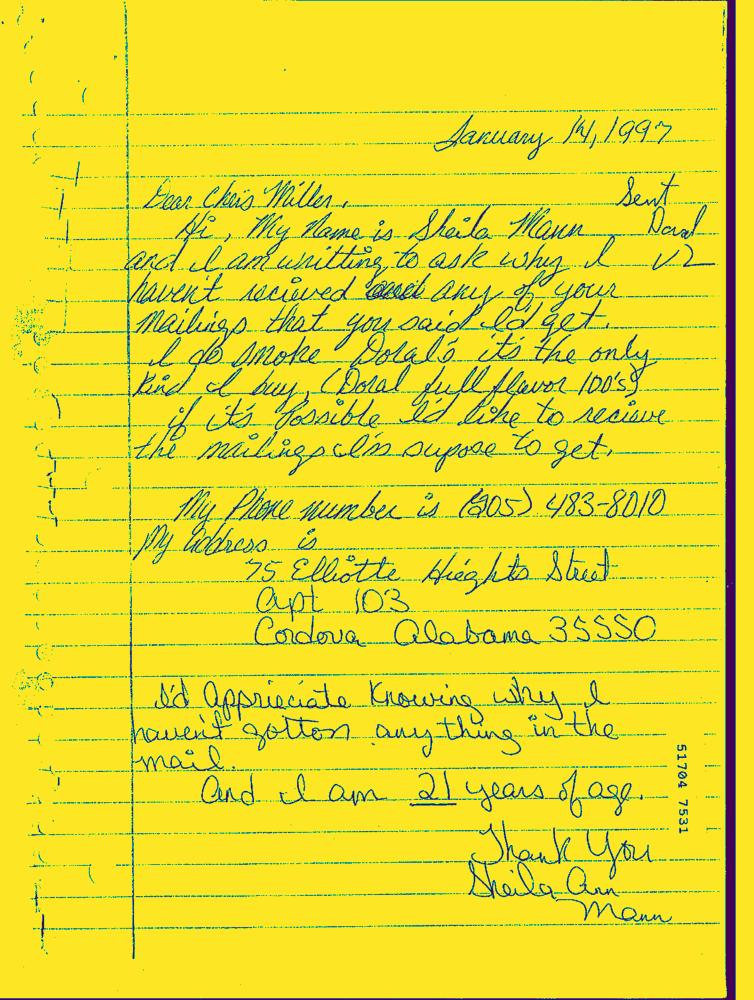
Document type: Hand-Written